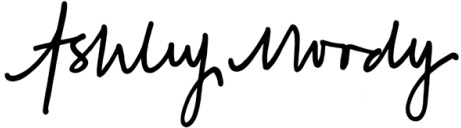
Signature of: ashley moody